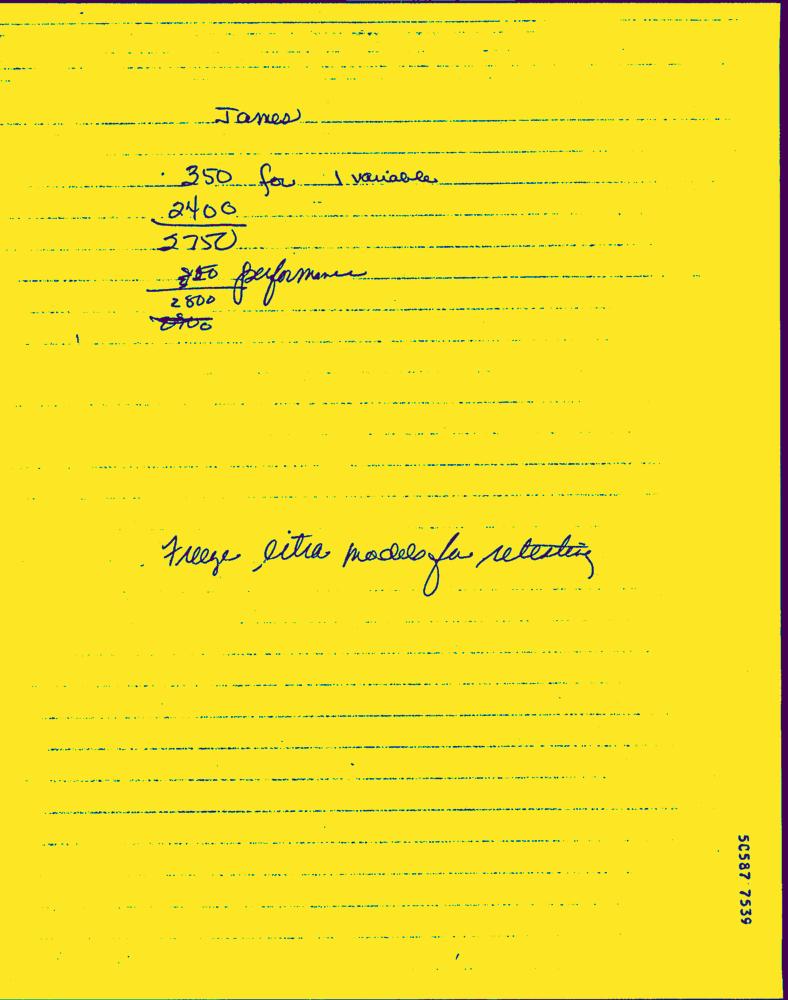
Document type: Hand-Written